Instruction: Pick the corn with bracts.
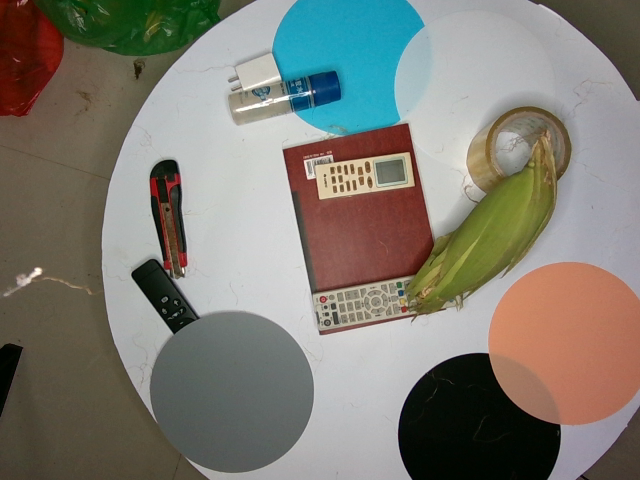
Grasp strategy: vertical